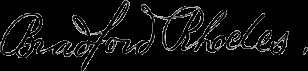
Signature of: bradford rhodes